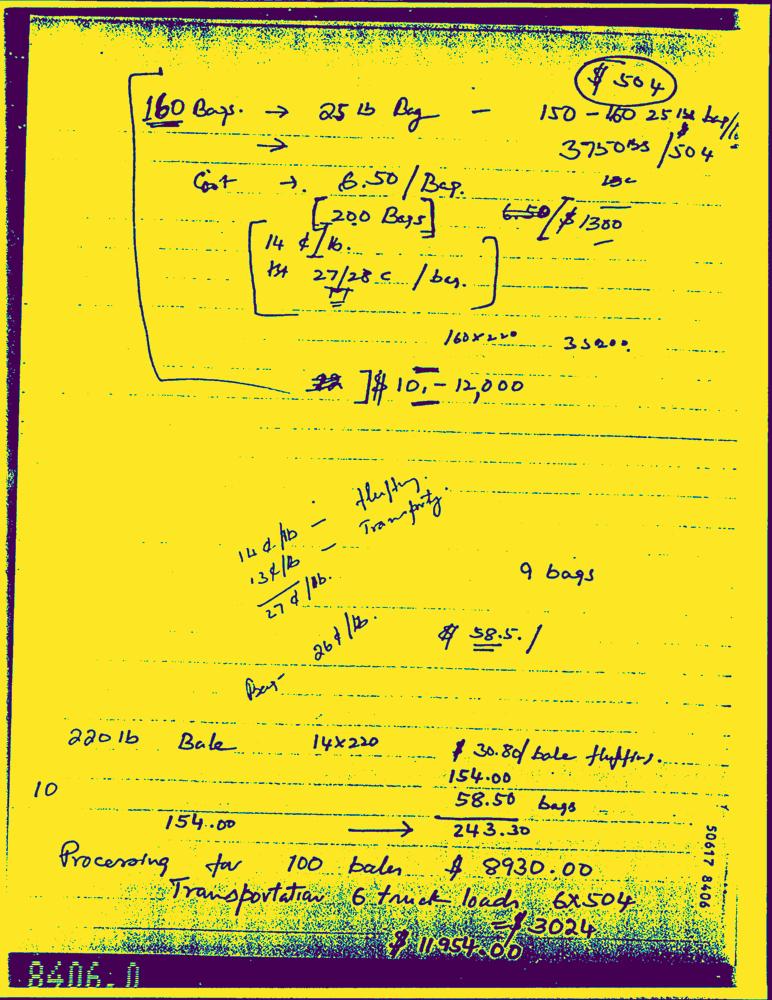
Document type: Invoice-Doc